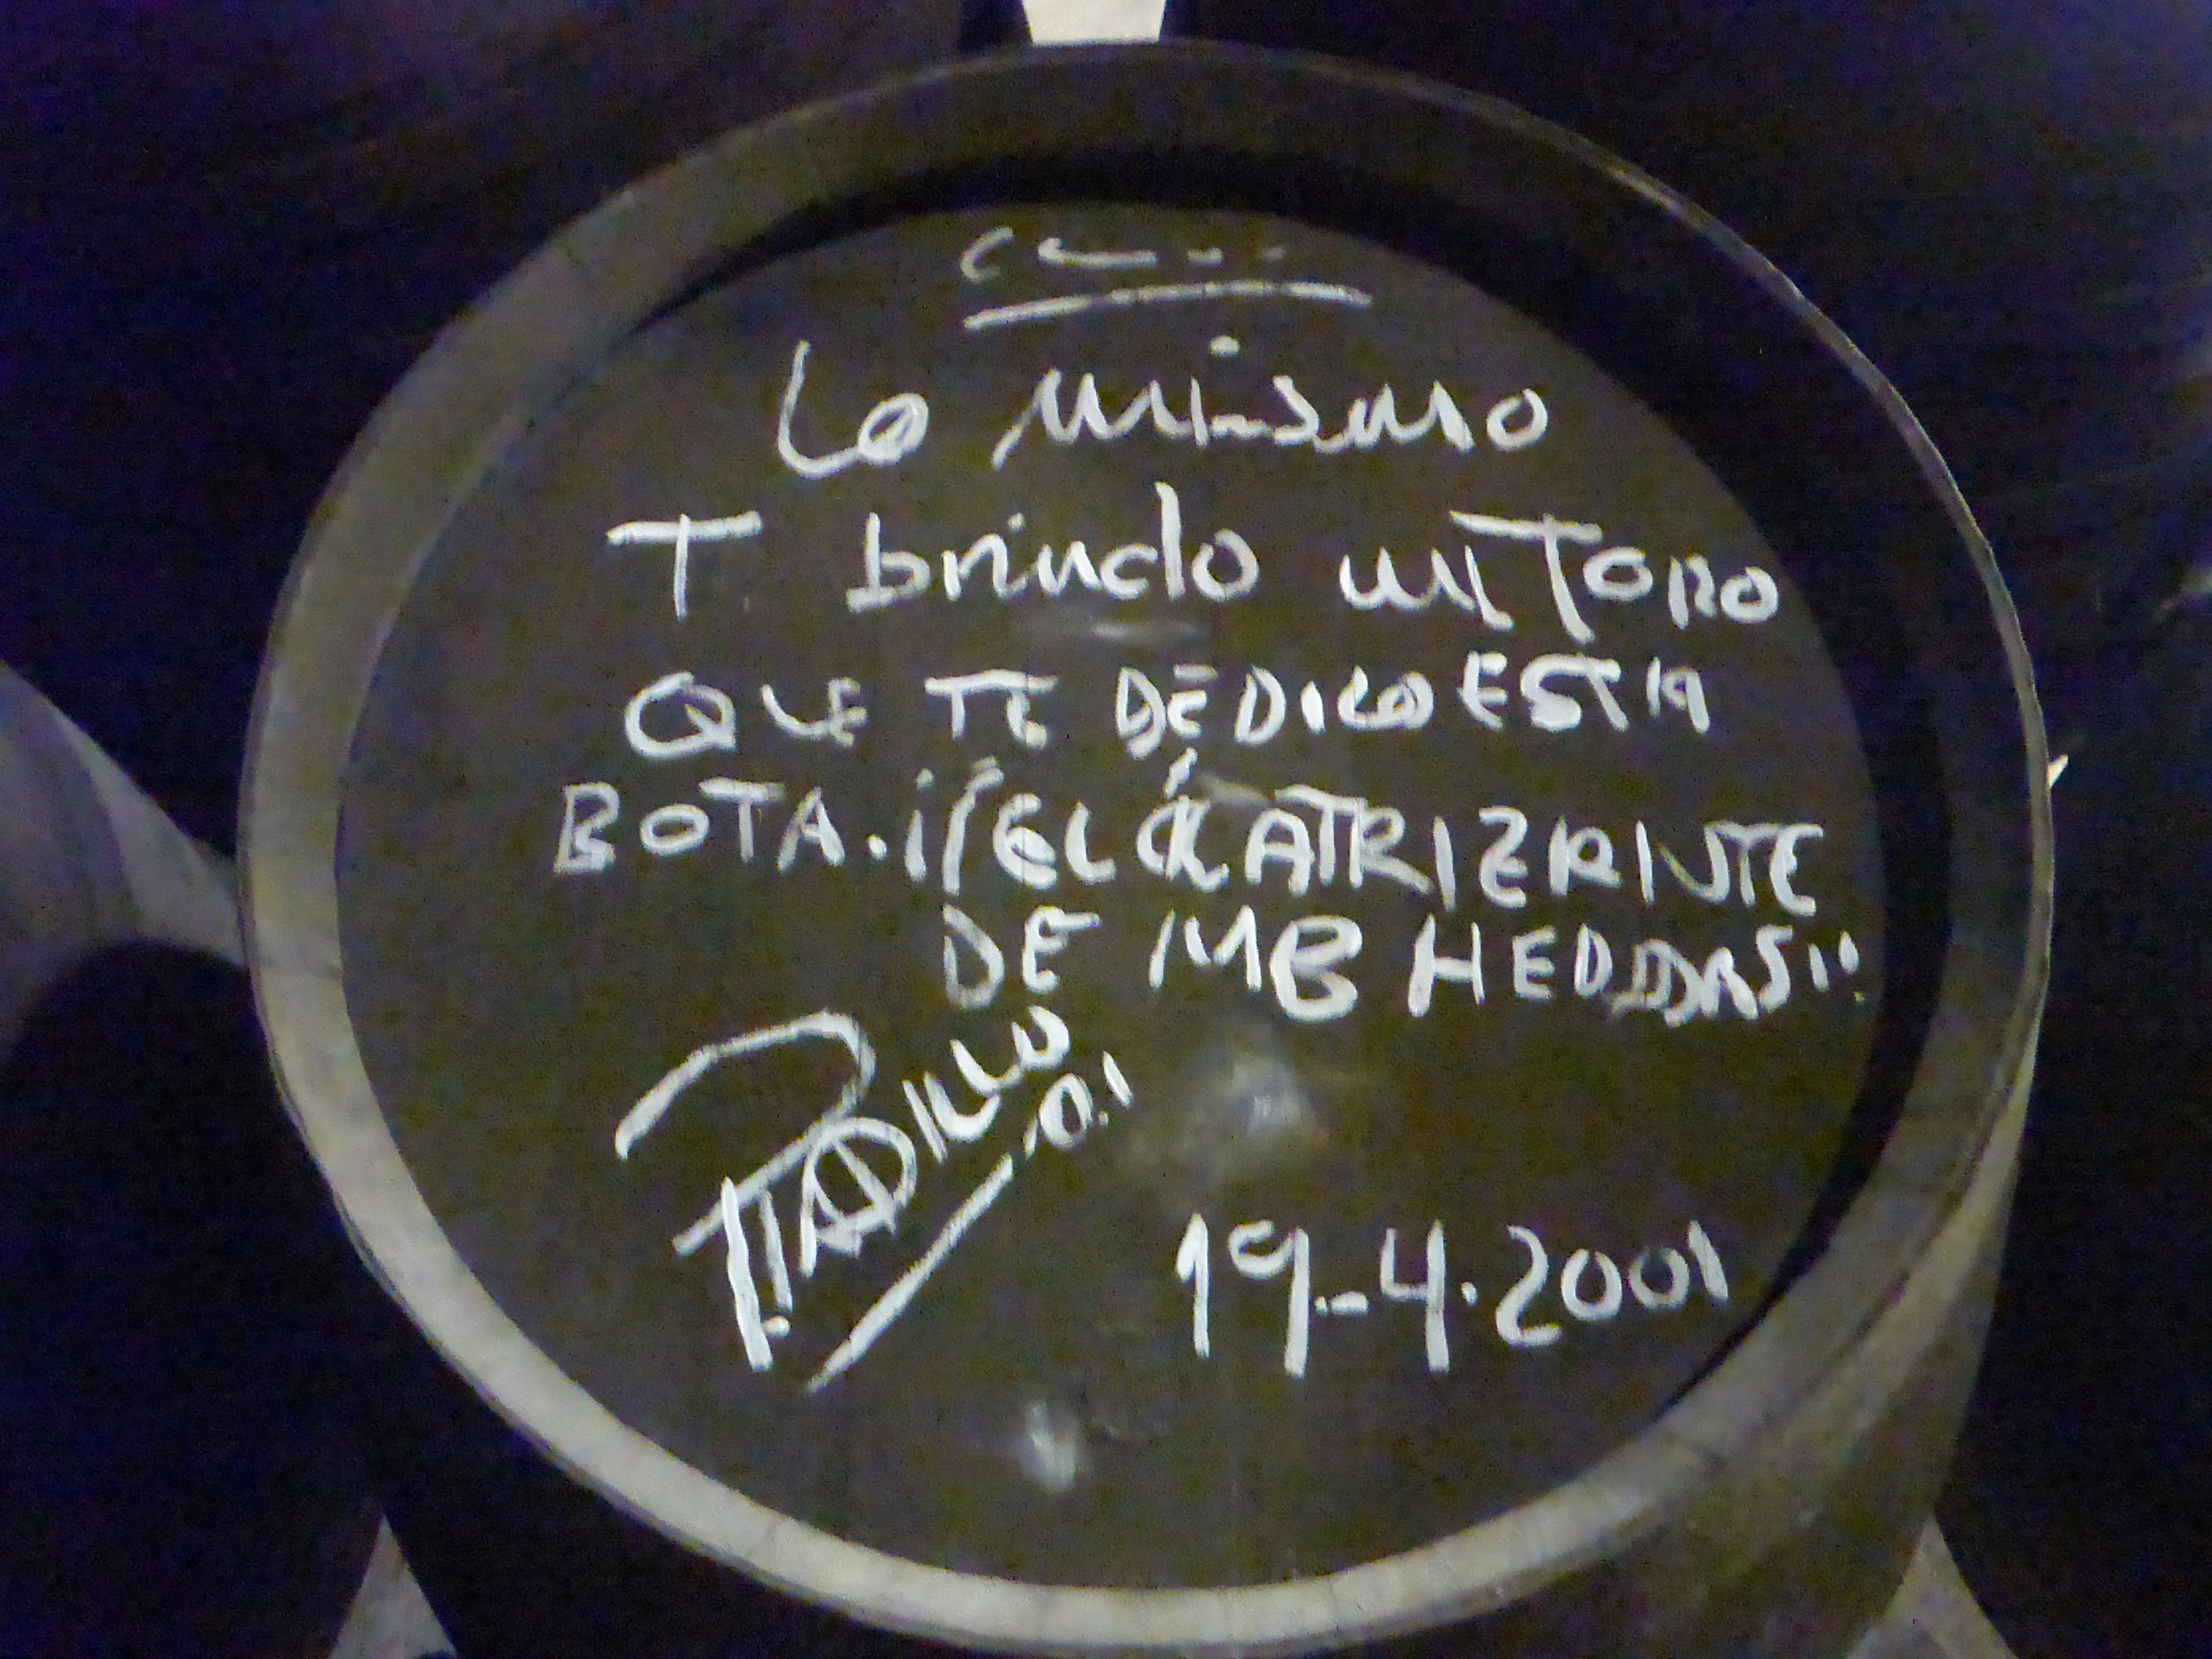
Signature of: juan josé padilla bernal